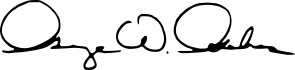
Signature of: george gekas